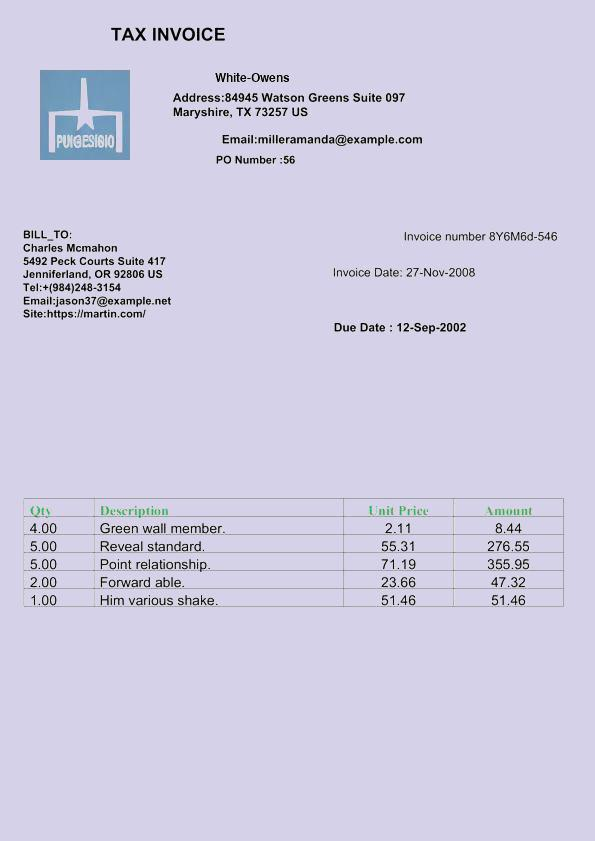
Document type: Invoice